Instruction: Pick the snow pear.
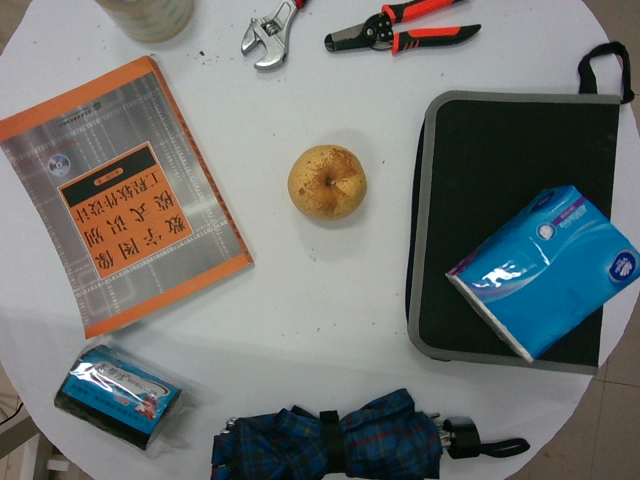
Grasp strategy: vertical